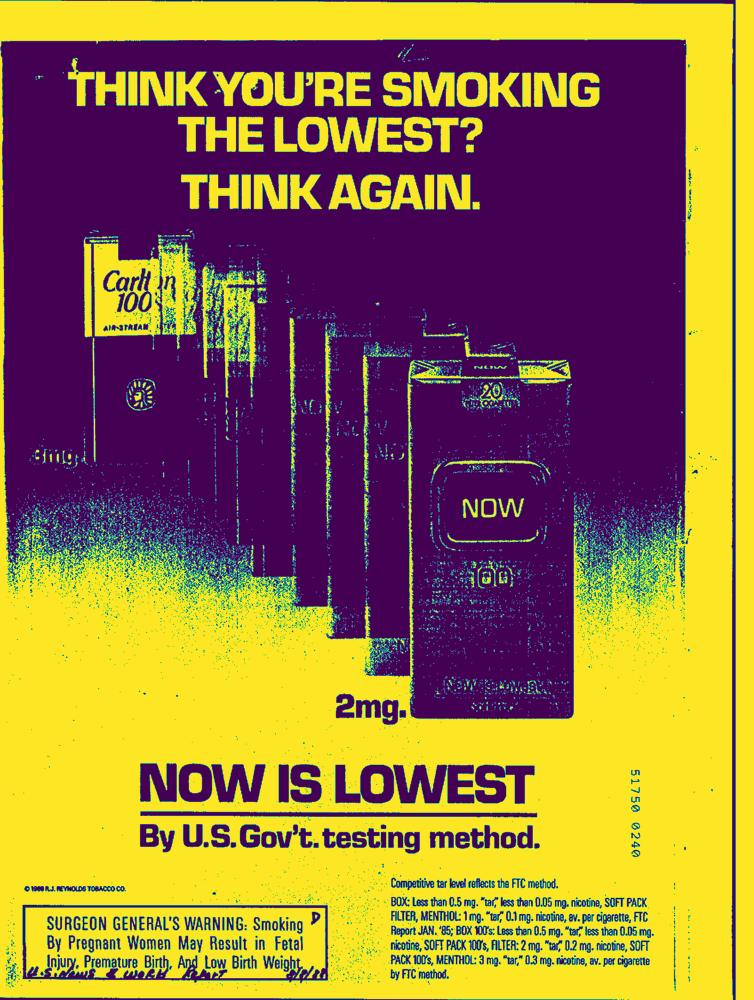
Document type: AD